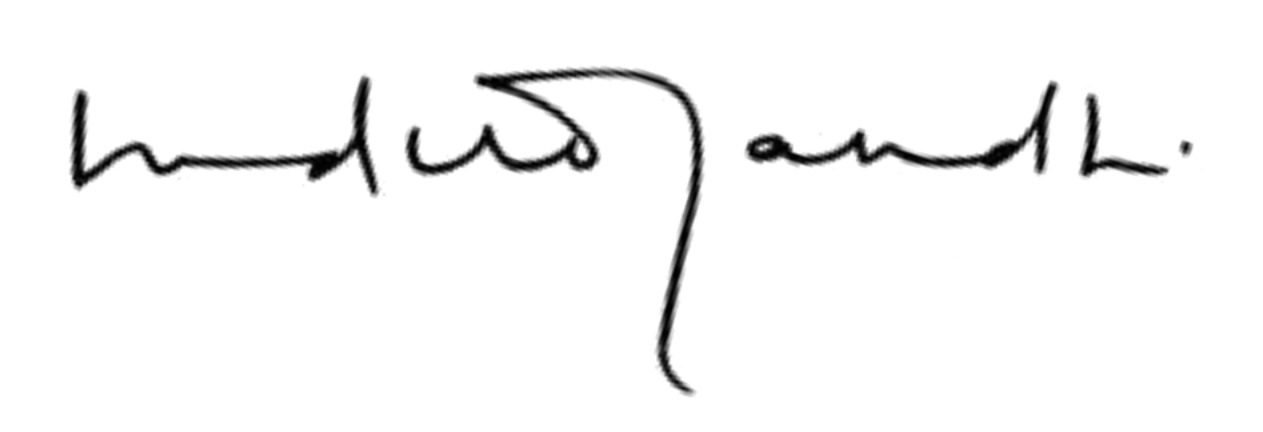
Signature of: indira gandhi